Question: What is the property identification or parcel number listed?
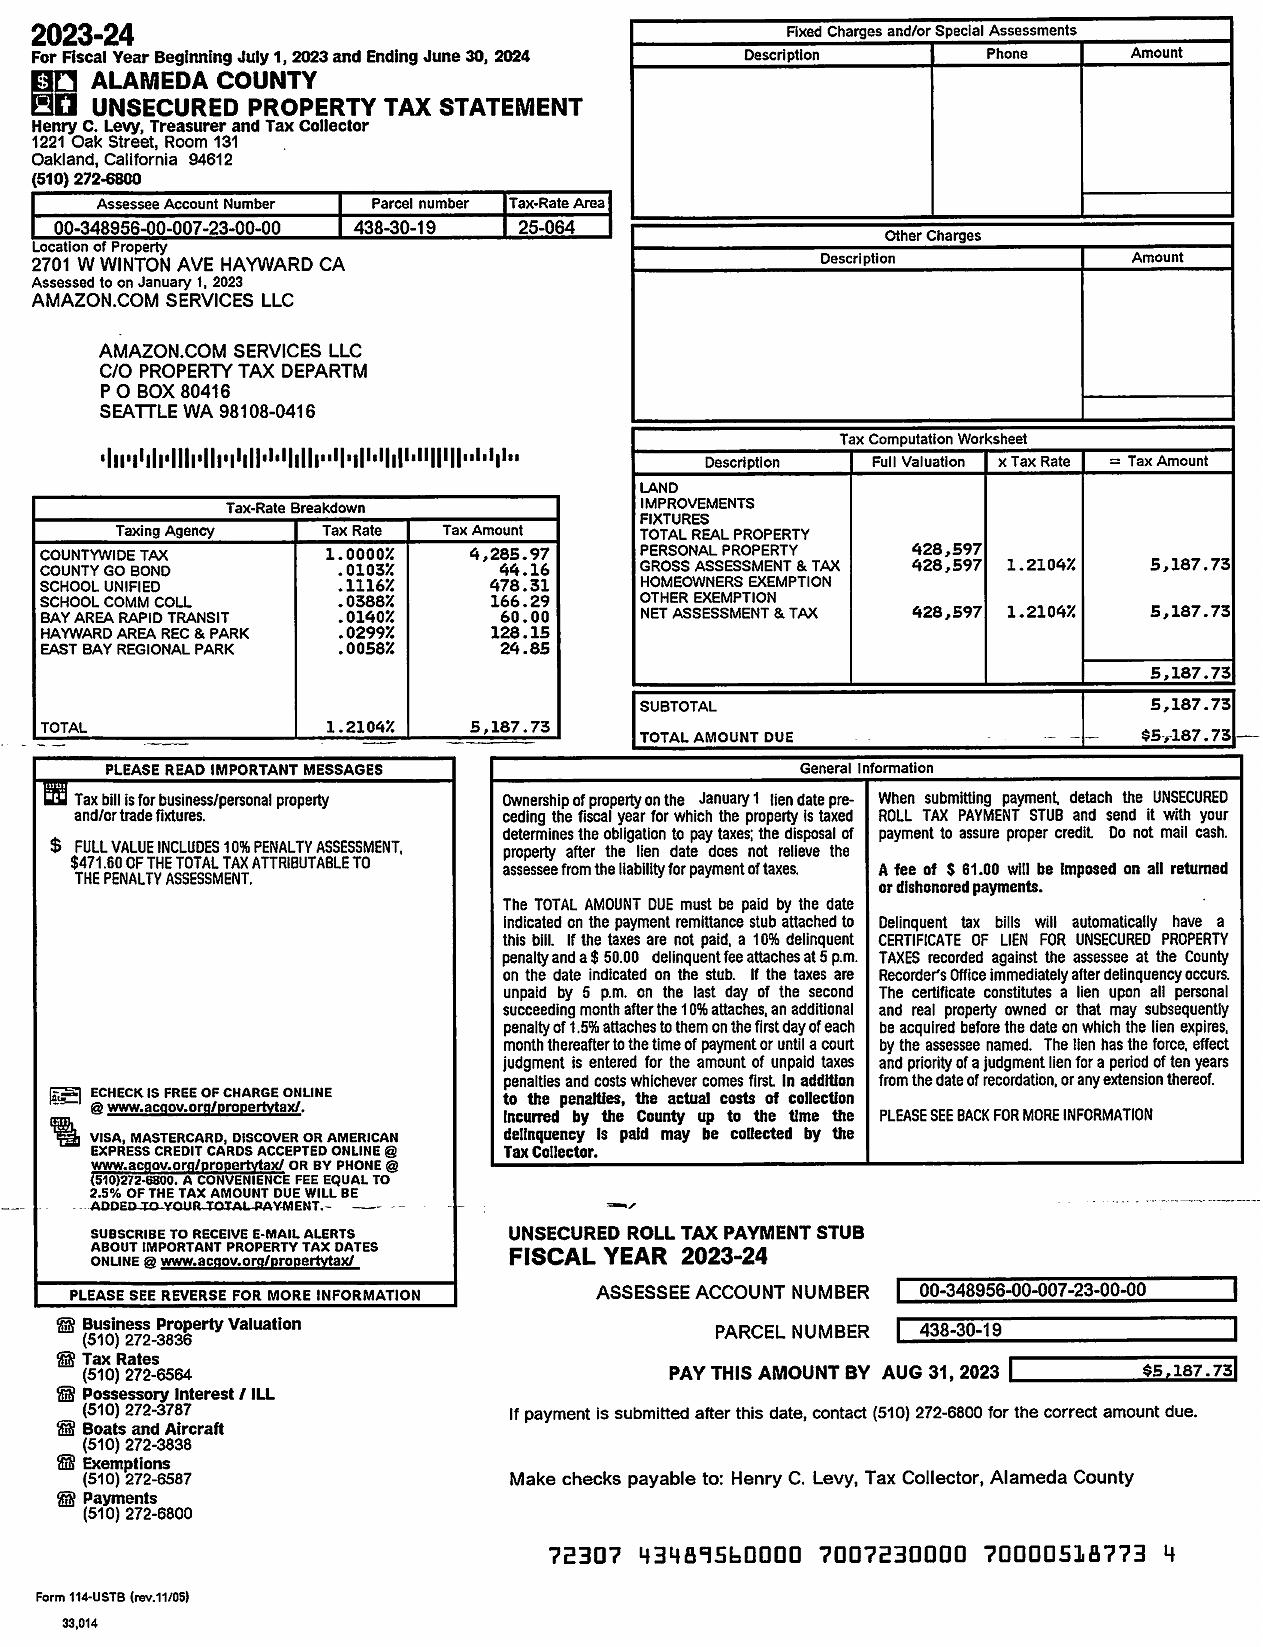
Answer: "438-30-19"